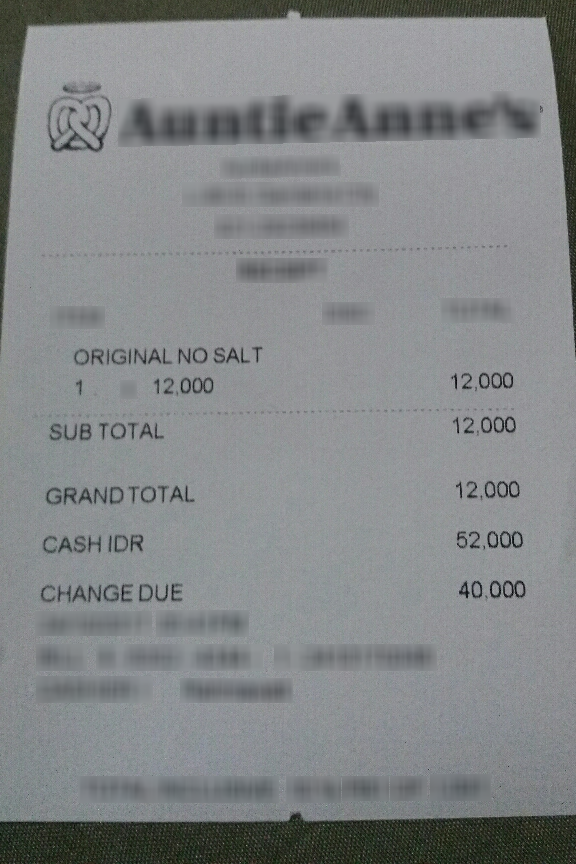
Extraction:
receipt: line_items: name: ORIGINAL NO SALT
price: 12,000
qty: 1
subtotal: 12,000
total: 12,000